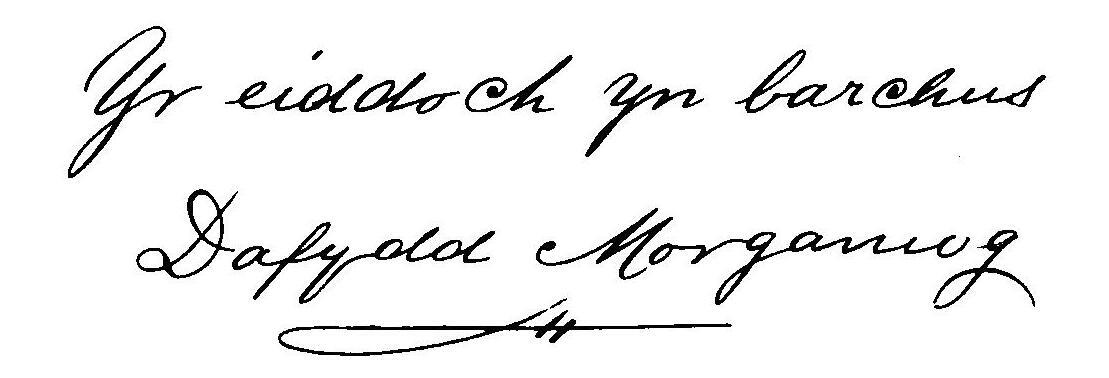
Signature of: david watkin jones